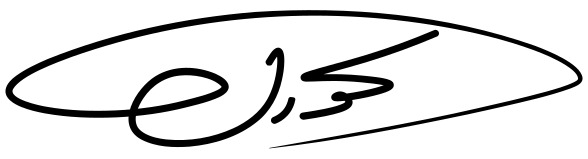
Signature of: ibrāhīm kūfaḥī